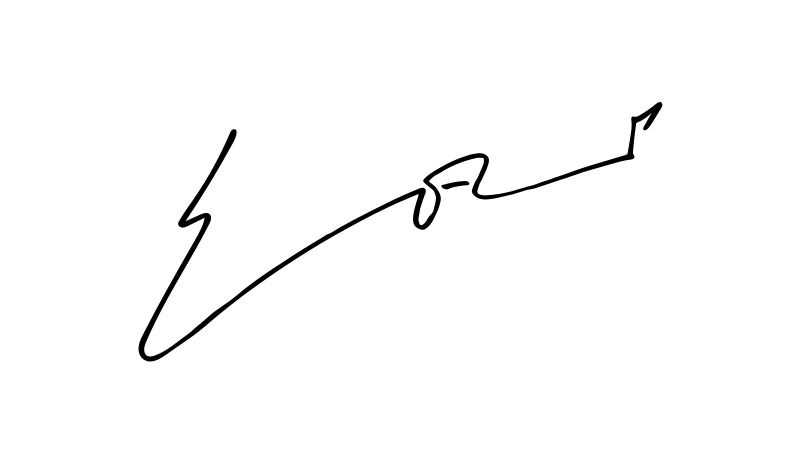
Signature of: jeon soyeon